Question: How does the patient history play a role?
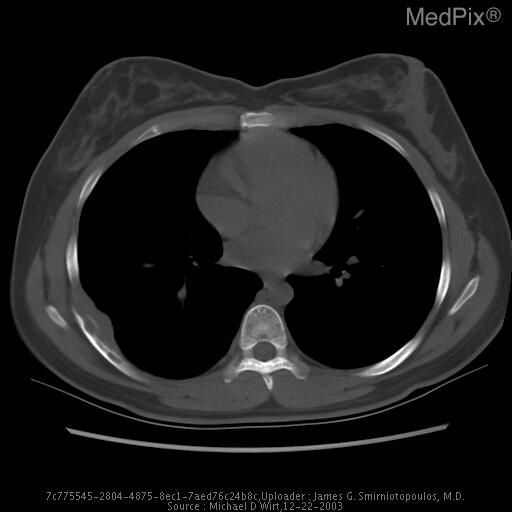
Answer: The patient's history of 23 y/o female with 6-week history of right sided chest pain.  No history of trauma. is key in understanding the case.